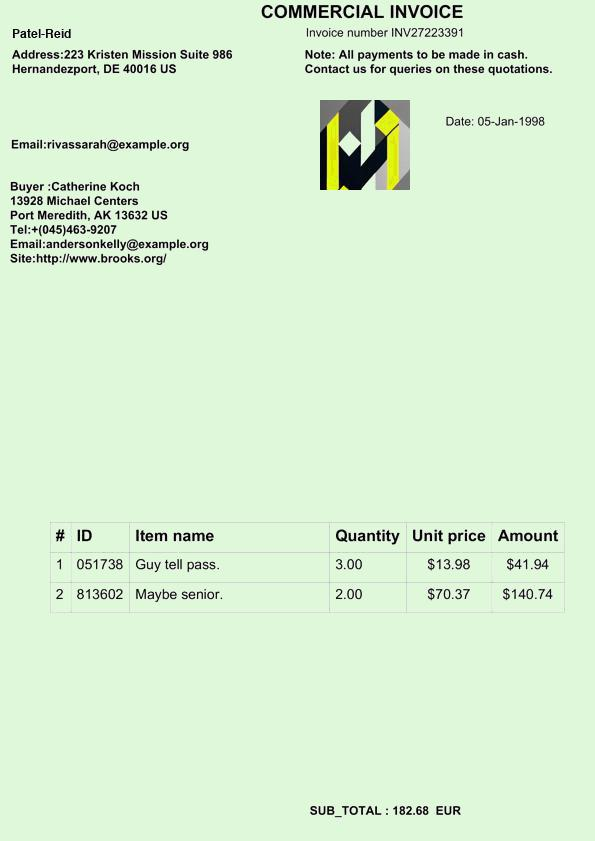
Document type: Invoice